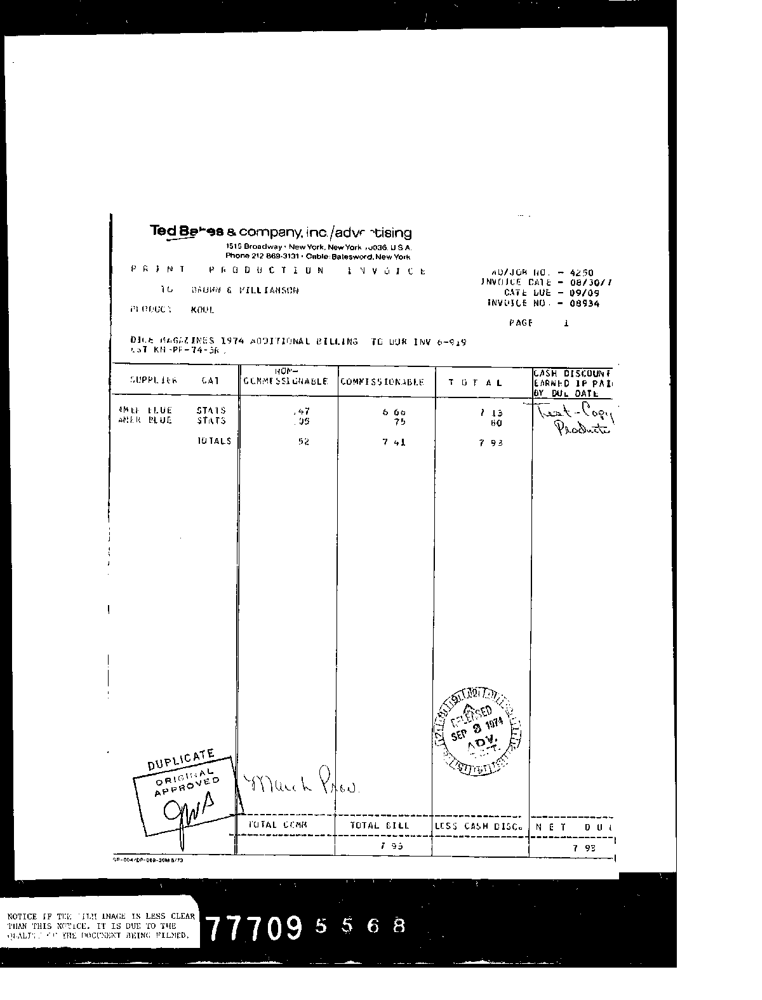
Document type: Invoice